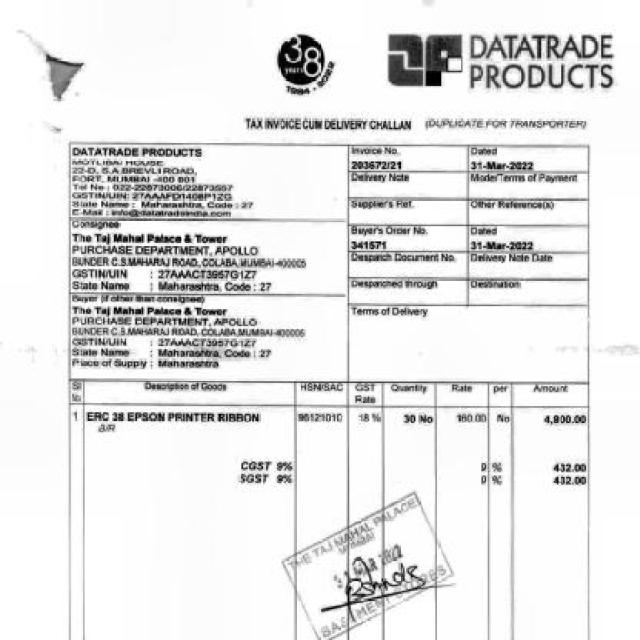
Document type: Invoice